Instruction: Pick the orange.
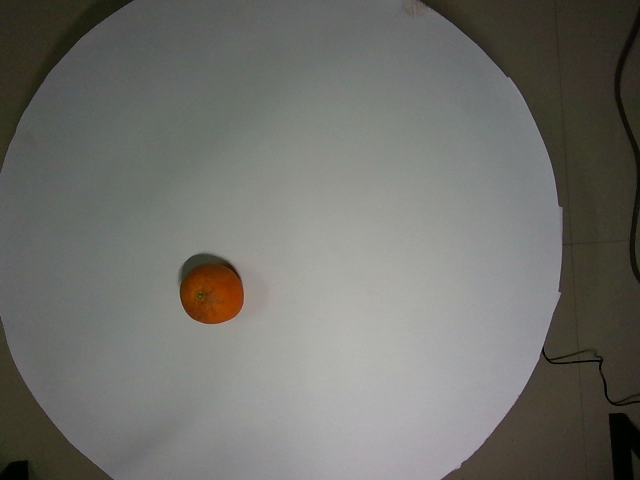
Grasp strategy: vertical